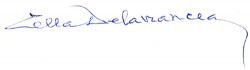
Signature of: cella delavrancea